Question: How is the property described in the document?
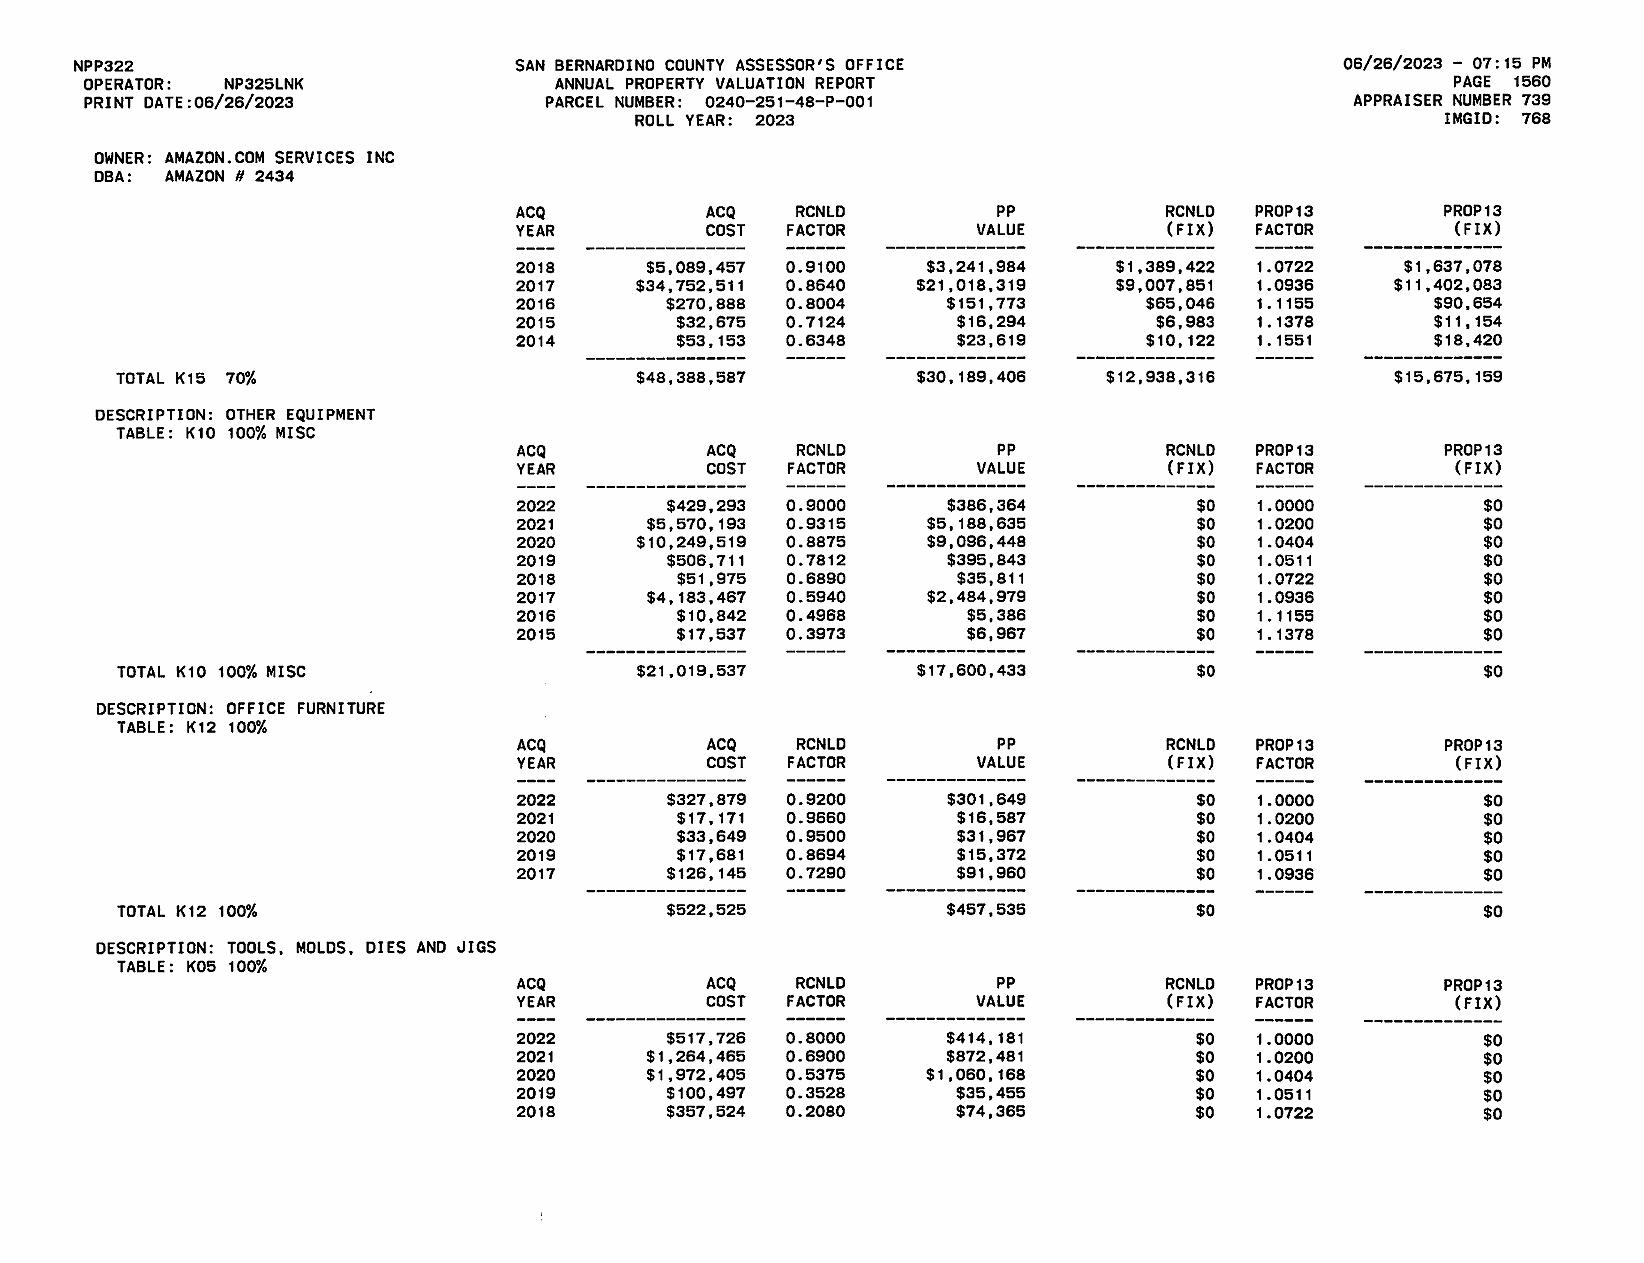
Answer: "OTHER EQUIPMENT, OFFICE FURNITURE, TOOLS, MOLDS, DIES AND JIGS"